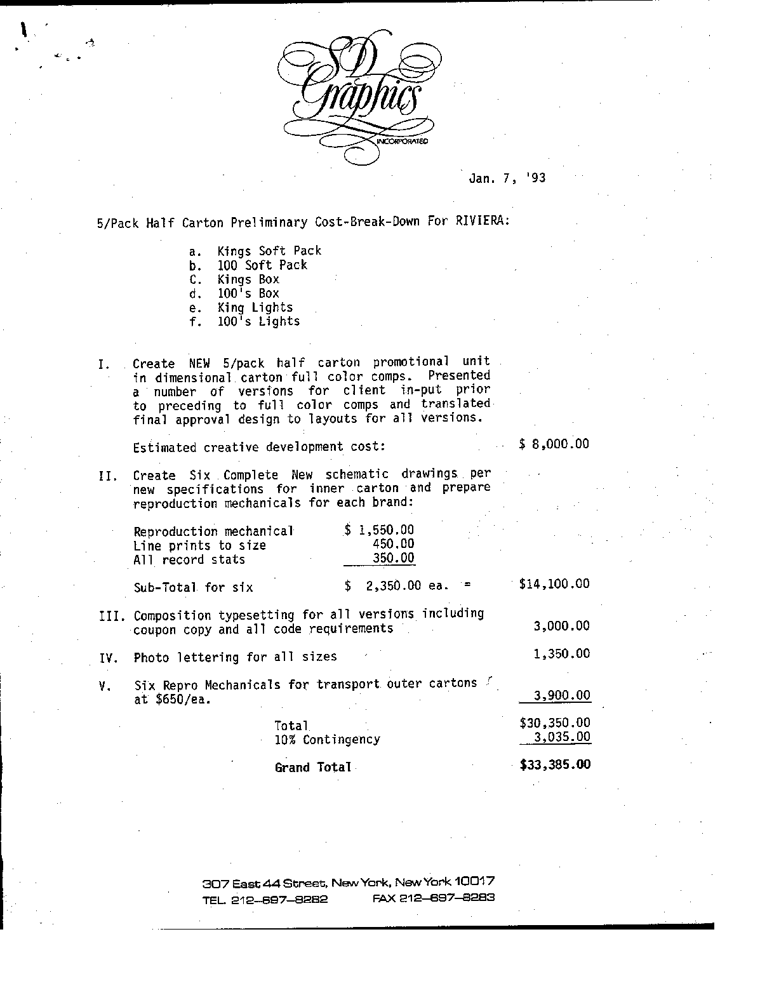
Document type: Invoice